Patient: Female, age 65
A 65-year-old Asian woman was admitted to our clinic in August 2019 due to fever (38.3-39  C), chest tightness, cough producing sputum, and shortness of breath for one day. Her clinical history could be defined by long-term leukopenia. She was diagnosed with MDS in 2014, after which she received supportive treatments. In 2019, she was admitted to the hospital with increased bone marrow blasts (10% vs 4%) and decreased megakaryocytes with small round separated nuclei (Figure 1A-E, Table 1). She received four courses of amifostine, but her symptoms did not improve. During hospitalization, she was infected with recurrent pneumonia, which could be relieved by multiple antibiotic treatments (Figure 2A and B). She received voriconazole after the last course in July 2019. Two months later, the symptoms of fever and pneumonia re-appeared again (Figure 2C).
On admission, she presented with fever and chest pain, and blood cell count at that time revealed lymphocytopenia and monocytopenia. The blood routine test showed a white blood cell (WBC) count of 1800 cells/mm3, a low monocyte count of 0-0.1 cells/mm3; a hemoglobin level of 7.6 g/dL; and a platelet count of 17 x 109/L. The absolute count of B cell (CD19+) was 6x106/L (50-670x106), NK cell (CD3-/CD16+56+) count was 34x106/L(40-1000x106/L). The CD4+ T-cell count was 141 cells/mm3 and the CD4/CD8 ratio was 0.99. She also had splenomegaly (4.1 cm in size) and iron overload (ferritin: 2361.4ng/mL). The results of Epstein-Barr virus (EBV)-DNA and cytomegalovirus (CMV)-DNA were negative. Next, the patient was treated with tigecycline, ceftazidime, and voriconazole according to the manifestation of lung computed tomography (CT) scan (Figure 2D). Furthermore, Klebsiella pneumoniae infection was confirmed by sputum culture analysis, after which she received therapy with caspofungin, posaconazole, cefoperazone, linezolid, ganciclovir, sulfamethoxazole, amphotericin B, and polymyxin subsequently. However, no significant improvement was observed with reference to fever and pneumonia. During this time, she developed chest tightness and dyspnea which required continuous high-flow oxygen inhalation. She was not able to undergo a bronchoscopy. Complicated with severe infection, the patient also developed acute heart failure. Eventually, we sequenced the patient's peripheral blood specimens despite her repeated negative sputum culture, after which the M. kansasii infection was confirmed. Consequently, she was given antibiotic therapy, consisting of ethambutol, rifabutin, and clarithromycin as recommended. Her situation significantly improved within 2 weeks of therapy (without fever). C-reactive protein (CRP) level remarkably decreased from 250.87 mg/L to an almost normal level. According to the above-mentioned signs and symptoms, the patient was suspected of having MonoMAC syndrome. The next-generation sequencing (NGS, peripheral blood) found a heterozygous mutation in GATA2 (exon6:c.1126_1128del:p.K376del) along with U2AF1 (exon2:c.C101T:p.S34F), SETBP1 (exon4, cG2602A:pD868N, exon4:cG2608A:pG870S), ASXL1 (exon12:c.G2548T:p.E850X) as well as KMT2D, BRAF, EPPK1, and ETV6. Her son was further confirmed with the same GATA2 mutation with oral mucosal specimen. Unfortunately, the patient died of carbapenem-resistant Klebsiella pneumoniae bloodstream infection on October 2019, 41 days after the MonoMAC diagnosing.
Keywords: gata-2 germline mutation, m kansasii, monomac, monocytopenia and mycobacterial infection syndrome, next-generation sequencing, nontuberculous mycobacteria
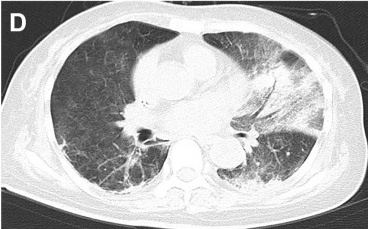
Image caption: Computed tomography (CT) manifestation of recurrent pulmonary infection.